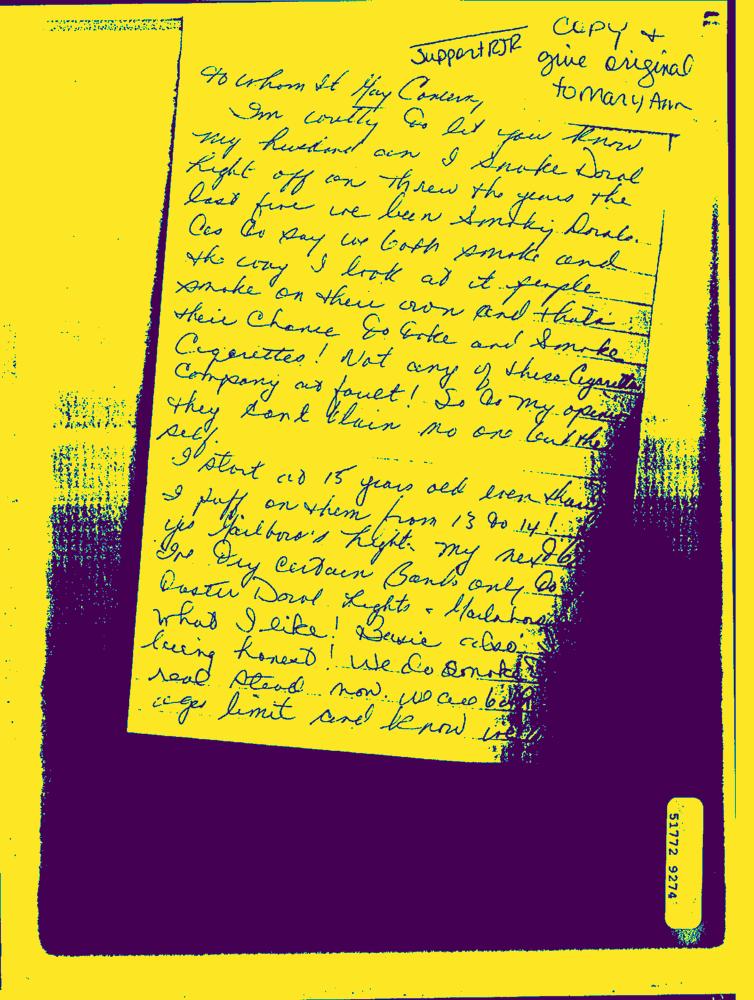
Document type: Hand-Written